Question: What is the filing due date as per the document?
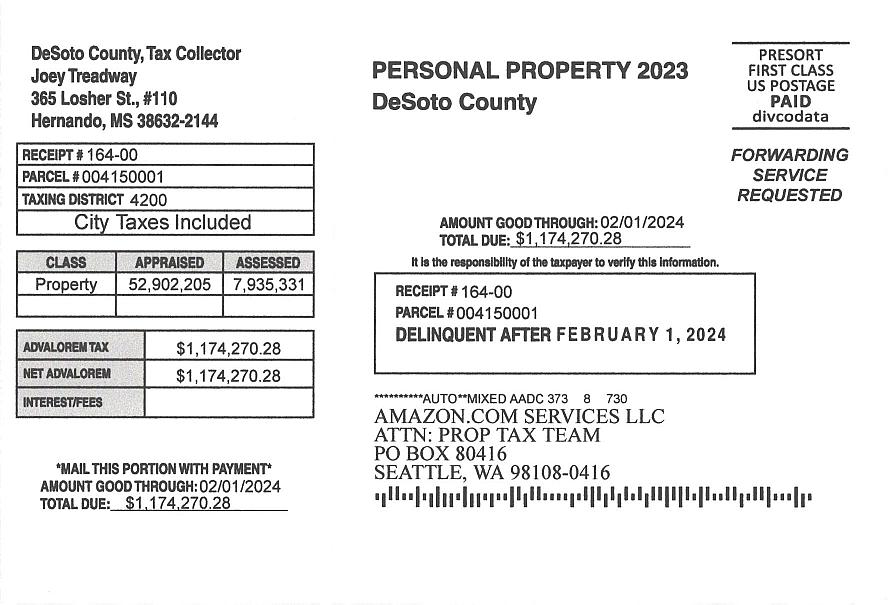
Answer: "2/1/24"